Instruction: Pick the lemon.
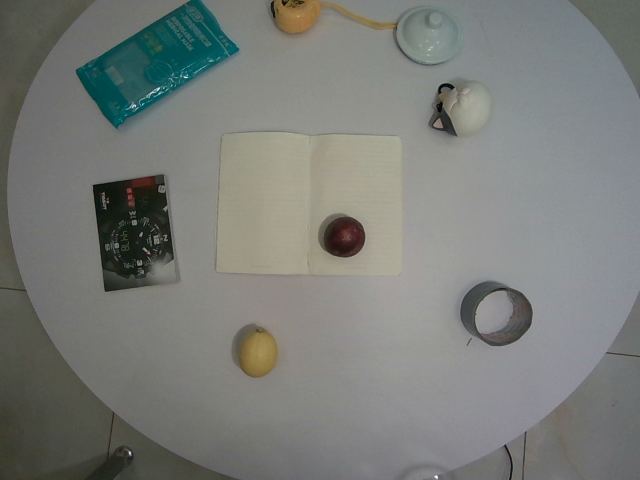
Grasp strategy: vertical